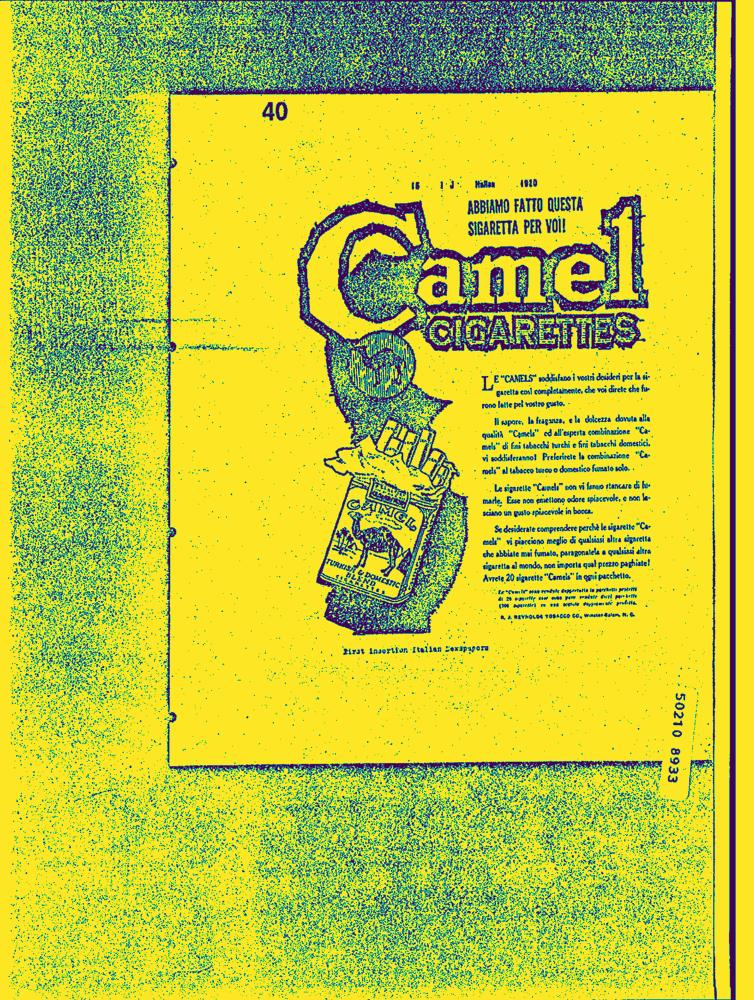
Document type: AD